Question: Explain the disease:
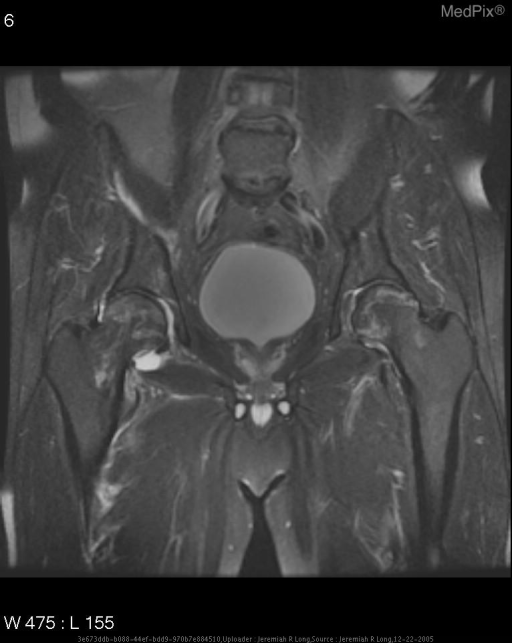
Answer: The disease is discussed as: Avascular necrosis of the hip may be a difficult diagnosis to make when a patient first presents with hip pain or mild gait abnormalities.  Initial radiographs of the hips may not show any changes, as in this case.  Therefore, clinical suspicion should be high for this disorder in a patient whose history suggests the diagnosis.  Avascular necrosis is caused by a number of etiologies including femoral neck fracture, alcohol use, sickle cell disease, systemic lupus erythematosus, radiation treatment, and prolonged corticosteroid administration, as in this patient.  Steroids have been implicated in about 20 to 35 percent of cases.  The occurrence also appears to be directly related to the dosage level and duration of the medication.  In decreasing order of frequency, the most common locations of steroid-induced avasular osteonecrosis are the femoral head, humeral head, the distal end of the femur, and the proximal part of the tibia.

The pathogenesis of steroid-induced osteonecrosis is unclear.  However several mechanisms have been proposed and include both mechanical and vascular etiologies.  Osteoporosis resulting in microfractures and later bone collapse is one mechanical theory.  Vascular compromise due to hyperviscosity, vasculitis, fat embolization, and compression from marrow accumulation of relatively inelastic fat cells are also other possible causes.

The most common presenting symptom of avascular necrosis is pain.  Groin pain and less commonly thigh and buttock pain are seen in patients with femoral head involvement.  Patients may also complain of pain upon weight bearing.  Thirty to fifty percent have bilateral involvement.  Physical exam usually is nonspecific and may demonstrate limited range of motion particularly in abduction and internal rotation.

Radiographic evaluation of a patient with suspected osteonecrosis includes an AP and frog-leg radiograph of both hips.  As mentioned above, the initial radiographs may not show any evidence of disease.  Subsequently, radiographic findings show sclerosis, indistinctive trabecular pattern, and patchy osteoporosis.  Progressive radiograph findings include a crescentic subchondral line indicative of subchondral collapse, segmental flattening of the femoral head, and ultimately joint space narrowing, acetabular degenerative changes, and collapse of the femoral head.

MR imaging is the most sensitive test for detecting avascular necrosis.  As with this patient, MR imaging showed evidence of osteonecrosis prior to the radiographs.  T1-weighted images typically show a line of low signal intensity, which corresponds to the presence of granulation tissue and sclerotic bone.  T2-weighted images typically demonstrate a double line sign, which consists of a narrower line of low signal intensity that corresponds to bone sclerosis and an inner zone of high signal intensity that corresponds to granulation tissue.

References
LaPorte et al.  “Multifocal Osteonecrosis.”  Journal of Rheumatology.  25(10), Oct 1998, pp 1968-74.
Donald Resnick.  Diagnosis of Bone and Joint Disorders.  Philadelphia: W.B. Saunders Co. 2002. pp. 3599-3637